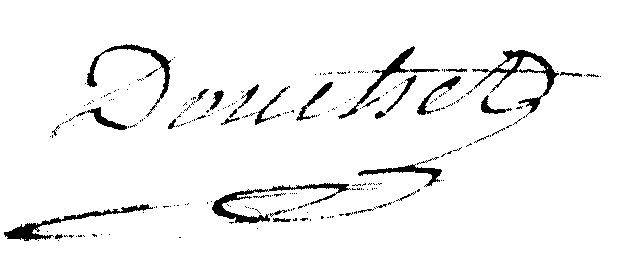
Signature of: pierre douchet